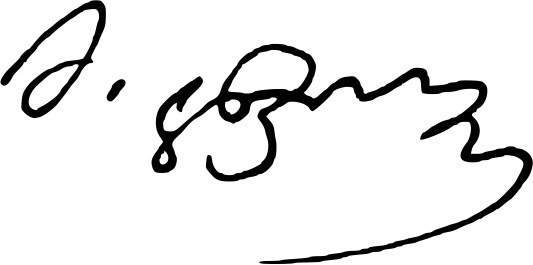
Signature of: maia panjikidze